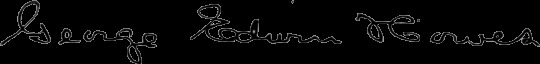
Signature of: george edwin howes